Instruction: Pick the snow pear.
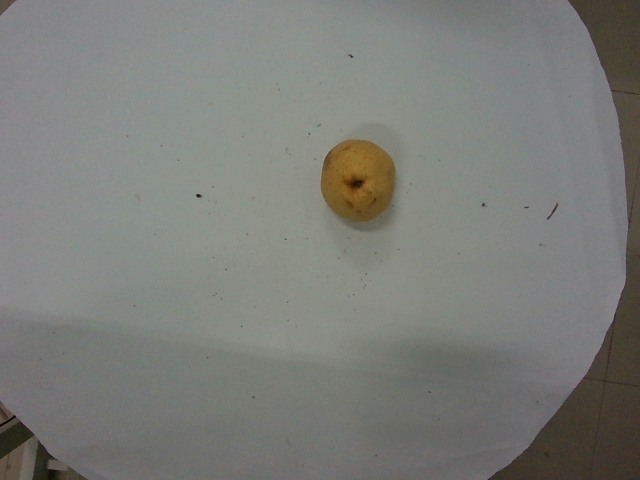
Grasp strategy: vertical